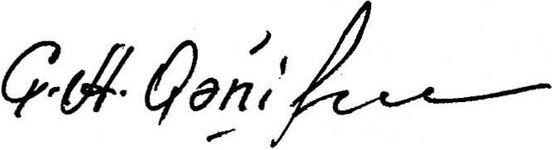
Signature of: çingiz qənizadə